Question: What could the diagnosis suggest?
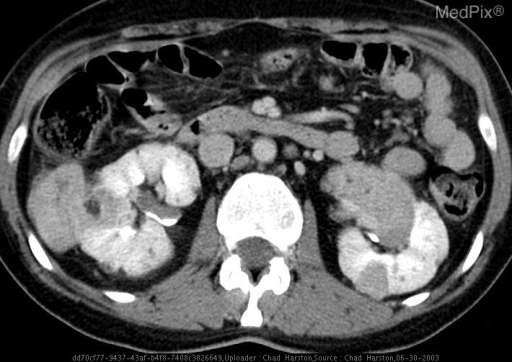
Answer: The possible diagnosis includes Multiple angiomyolipomas, renal cysts, renal cell carcinoma..